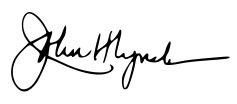
Signature of: john lynch